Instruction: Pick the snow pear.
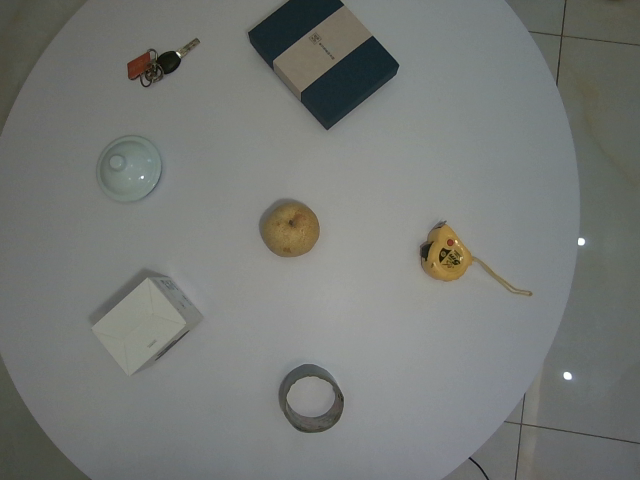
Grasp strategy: vertical